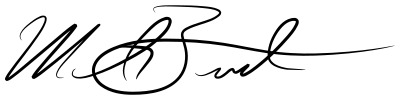
Signature of: marshall burt